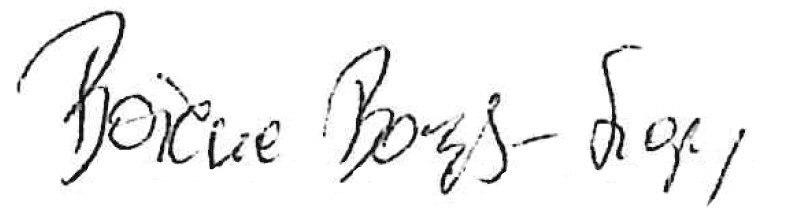
Signature of: bożena borys szopa